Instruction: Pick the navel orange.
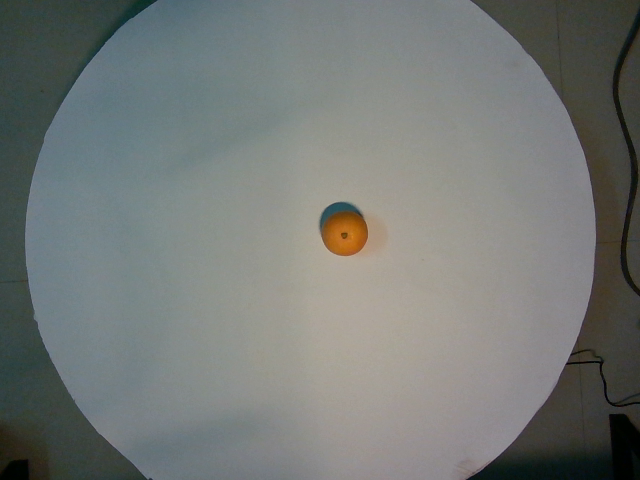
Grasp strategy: vertical